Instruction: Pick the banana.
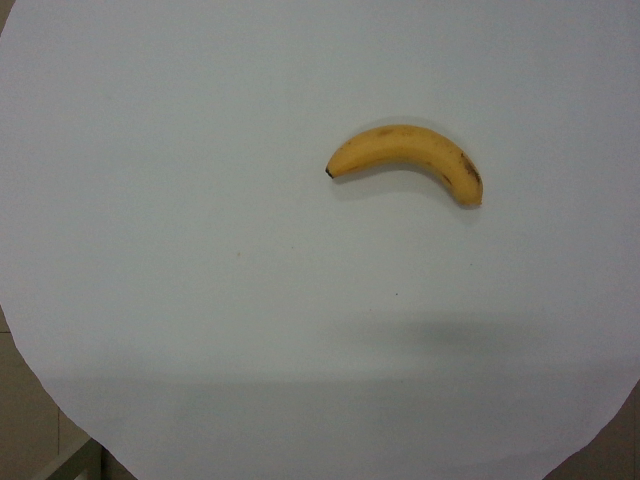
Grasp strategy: vertical